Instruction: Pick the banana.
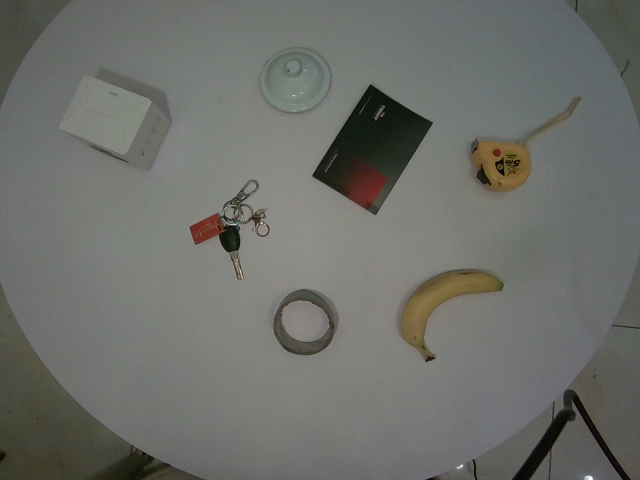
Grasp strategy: vertical